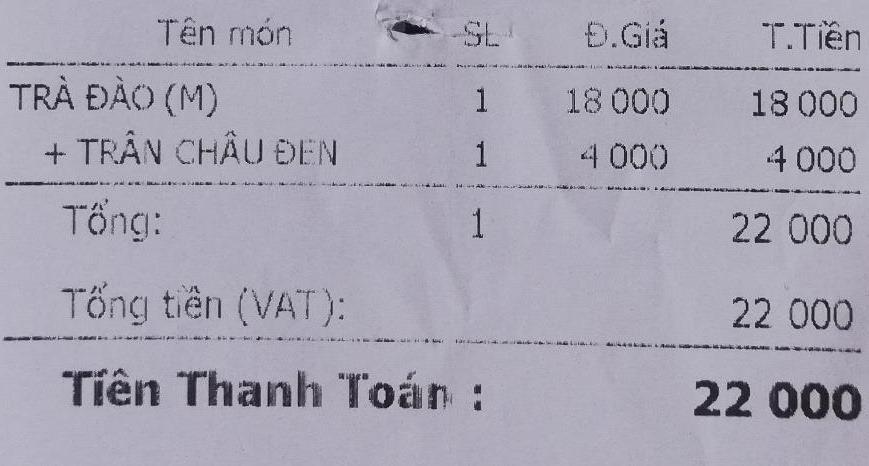
<table>
<tr>
<th>Tên món</th>
<th>SL</th>
<th>Đ.Giá</th>
<th>T.Tiền</th>
</tr>
<tr>
<td>TRÀ ĐÀO (M)</td>
<td>1</td>
<td>18 000</td>
<td>18 000</td>
</tr>
<tr>
<td>+ TRÂN CHÂU ĐEN</td>
<td>1</td>
<td>4 000</td>
<td>4 000</td>
</tr>
<tr>
<td>Tổng:</td>
<td>1</td>
<td></td>
<td>22 000</td>
</tr>
</table>

Tổng tiền (VAT): 22 000

Tiền Thanh Toán : 22 000